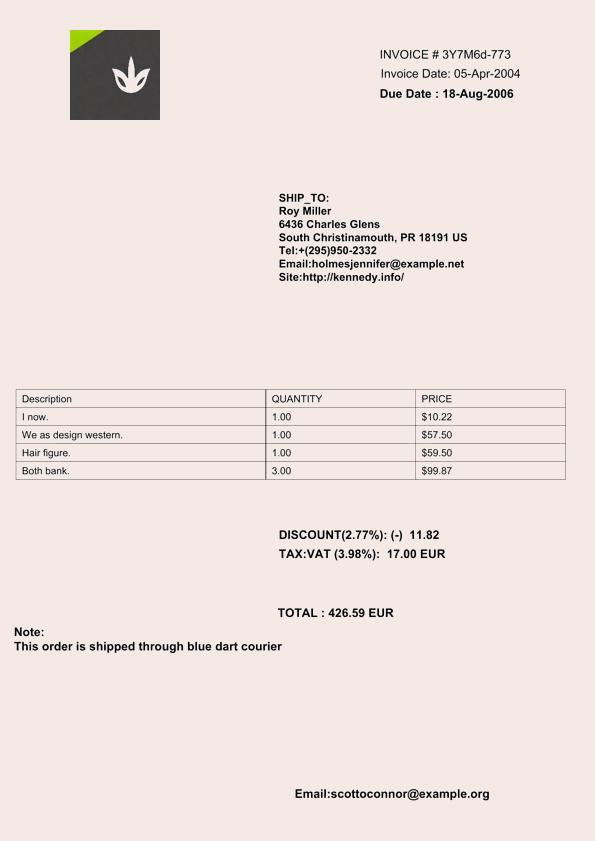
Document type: Invoice